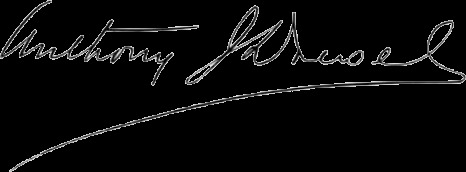
Signature of: anthony joseph drexel jr